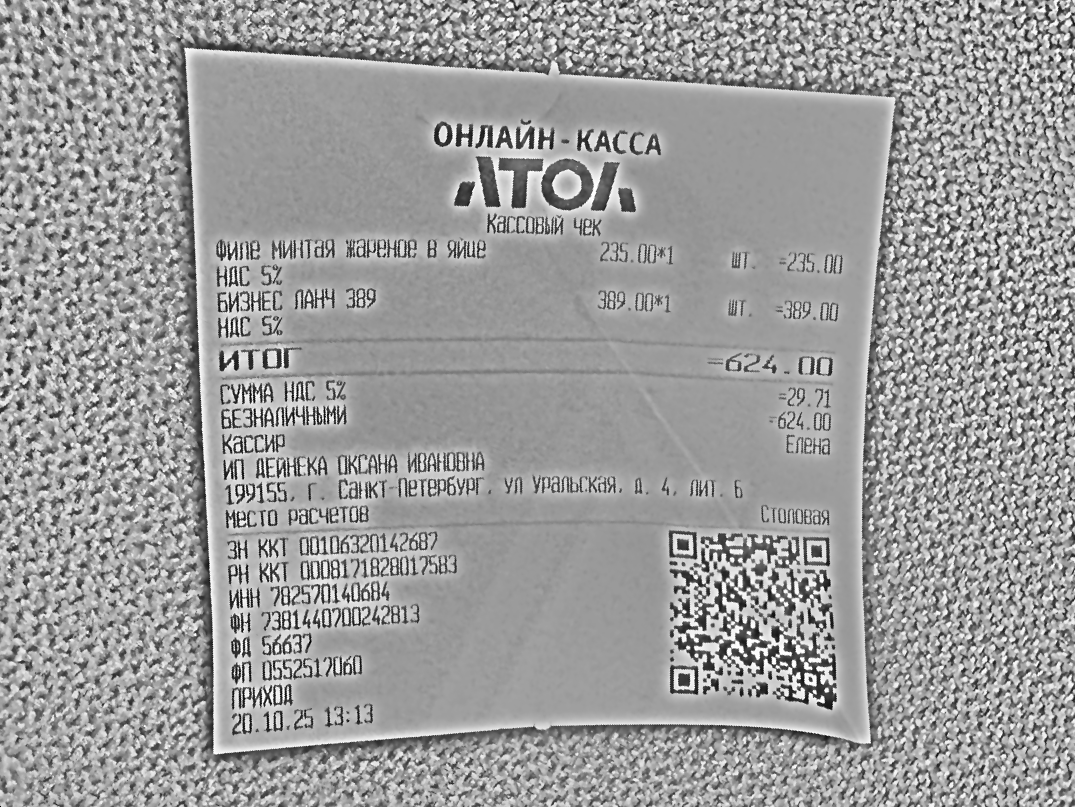
Продавец: ИП ДЕЙНЕКА ОКСАНА ИВАНОВНА
Дата: 20.10.25 13:13
Товары: Филе минтая жареное в яйце; Бизнес ланч 389
Количество: 1; 1
Цена: 235.00; 389.00
Сумма: 235.00; 389.00
Итого: 624.00